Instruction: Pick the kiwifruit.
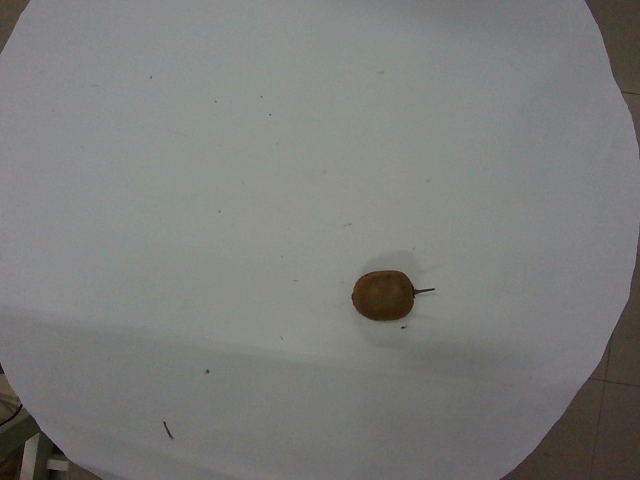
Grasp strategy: vertical